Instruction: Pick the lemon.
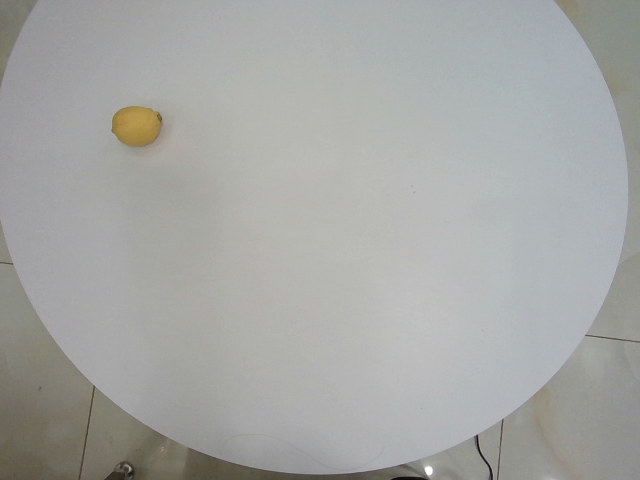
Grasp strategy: vertical